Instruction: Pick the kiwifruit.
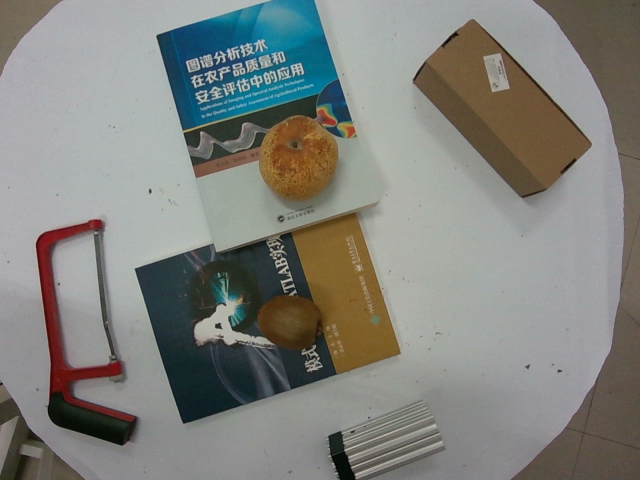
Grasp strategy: vertical